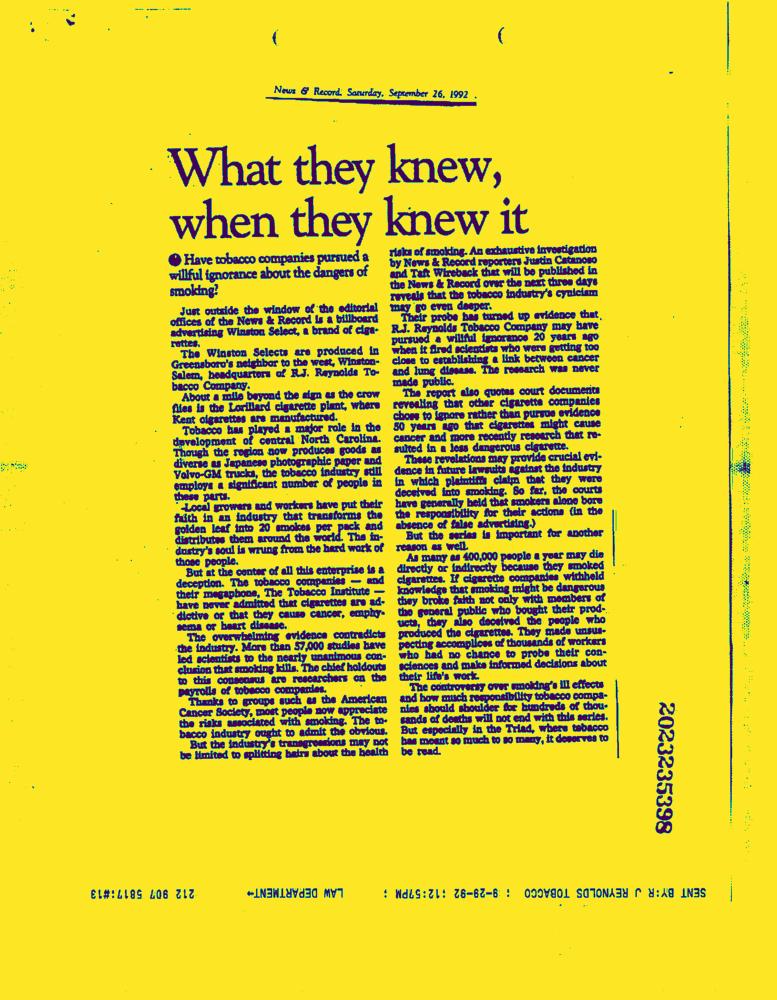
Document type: News-Article